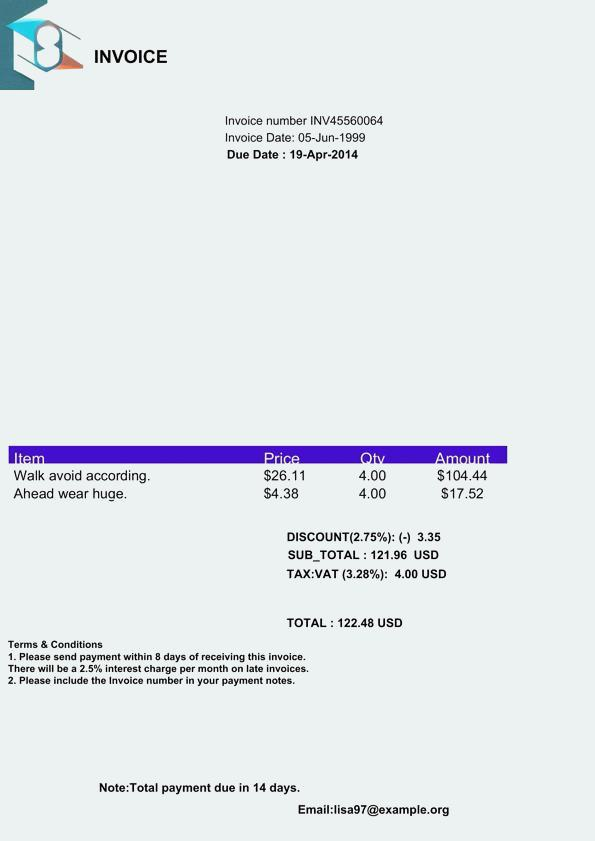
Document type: Invoice